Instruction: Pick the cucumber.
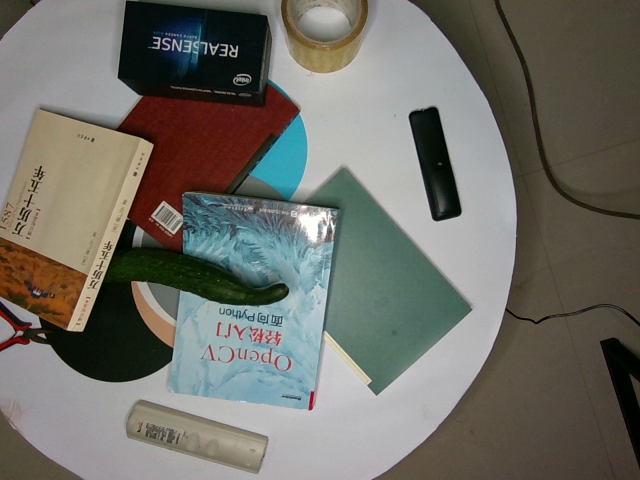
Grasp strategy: vertical